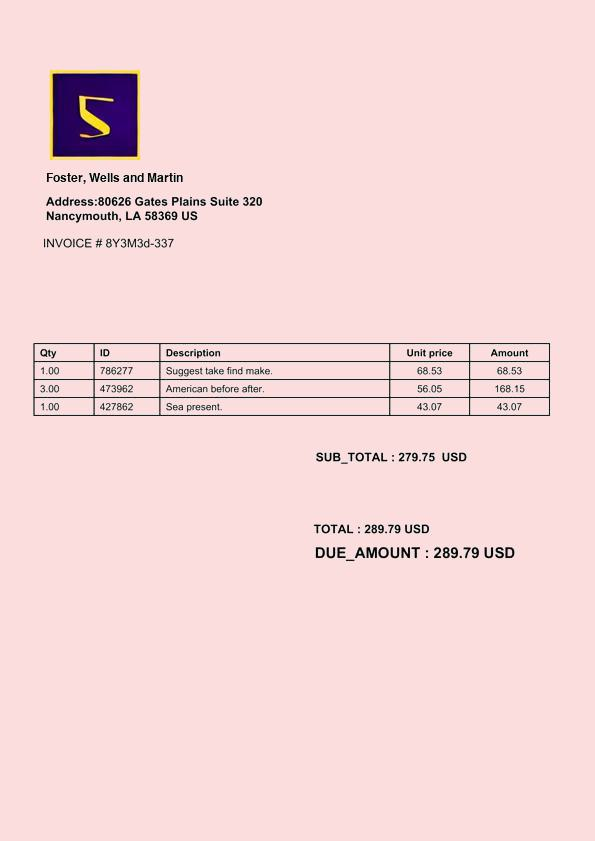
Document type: Invoice